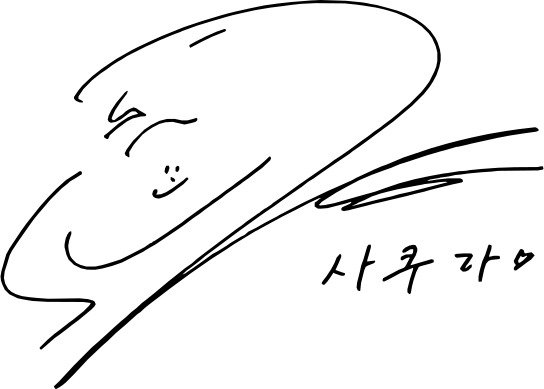
Signature of: sakura miyawaki